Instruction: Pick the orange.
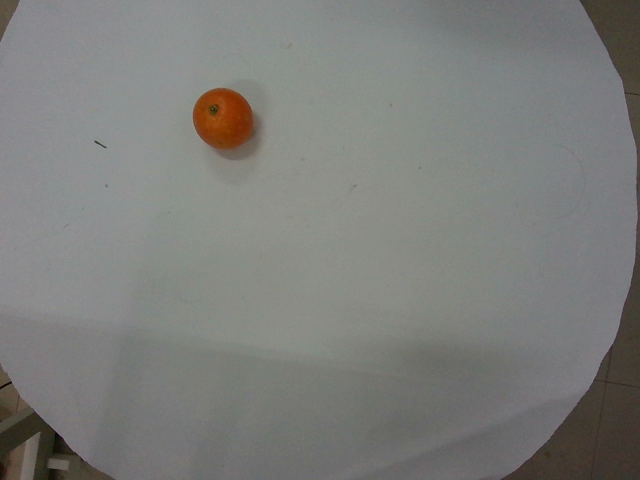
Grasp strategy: vertical